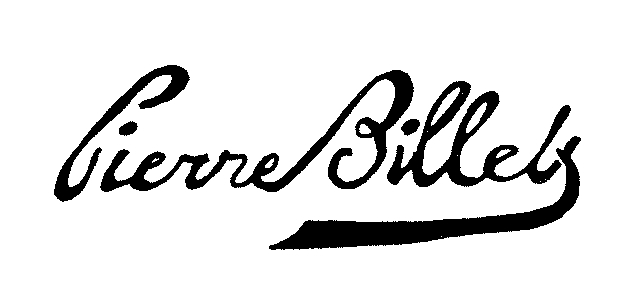
Signature of: pierre billet